Question: How does the patient history play a role?
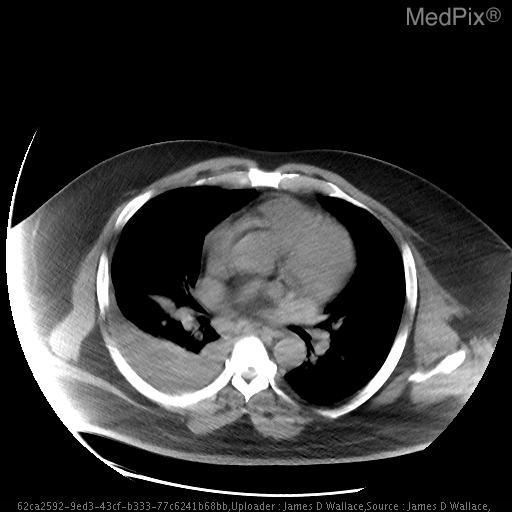
Answer: The patient's history of 49-year-old male with PMH significant for end stage renal disease s/p external arteriovenous shunt placement for home dialysis presents with complaint of 3 days of fevers, chills, nausea, vomiting, anorexia, cough and pleuritic chest pain.  Patient had similar signs and symptoms 1 year, was found to have MSSA bacteremia with septic pulmonary emboli. Following shunt replacement and antimicrobial therapy he demonstrated improvement. Denies tobacco, alcohol or illicit drug use.  No family history of pulmonary disease or cancer is key in understanding the case.